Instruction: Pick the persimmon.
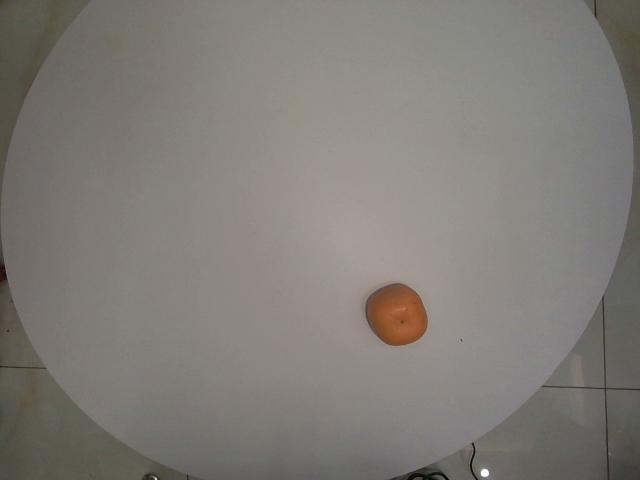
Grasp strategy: vertical